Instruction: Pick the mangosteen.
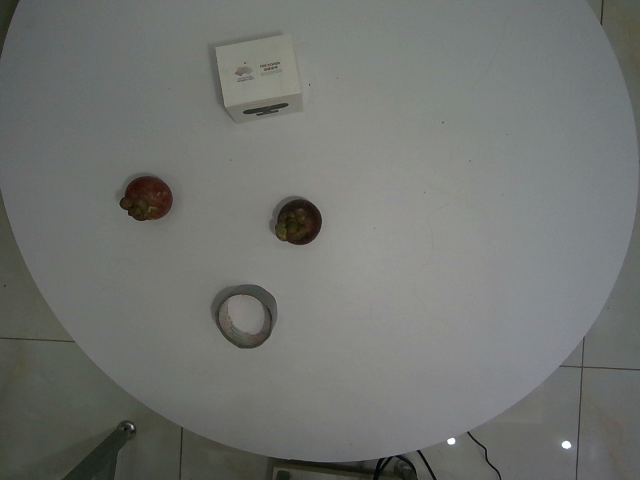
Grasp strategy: vertical